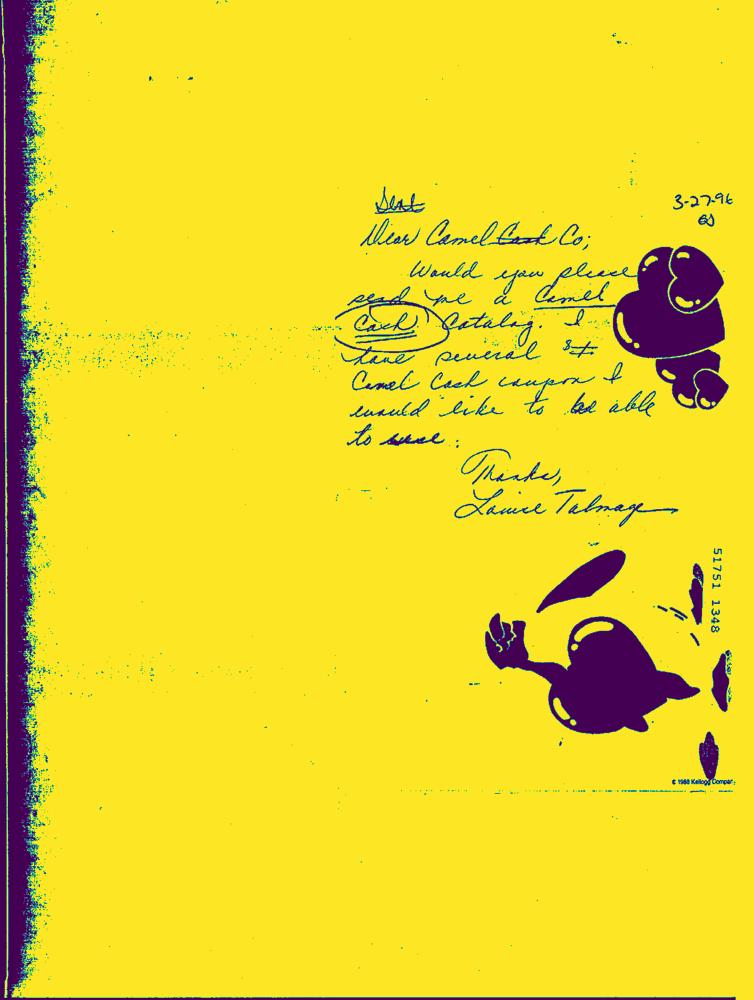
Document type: Hand-Written